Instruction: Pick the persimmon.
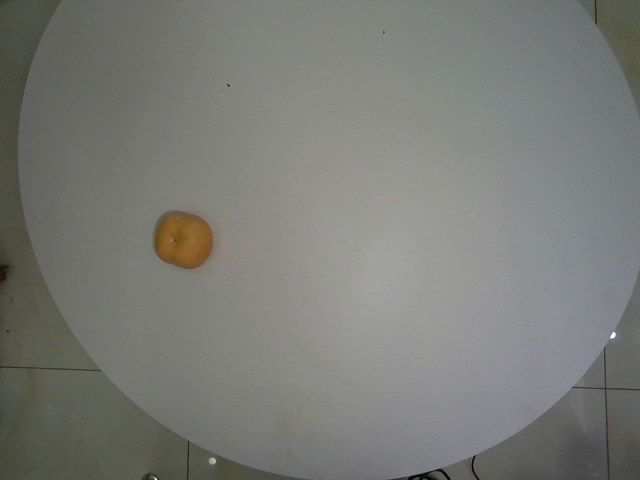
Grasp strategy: vertical